Question: What is the estimated tax bill amount according to the document?
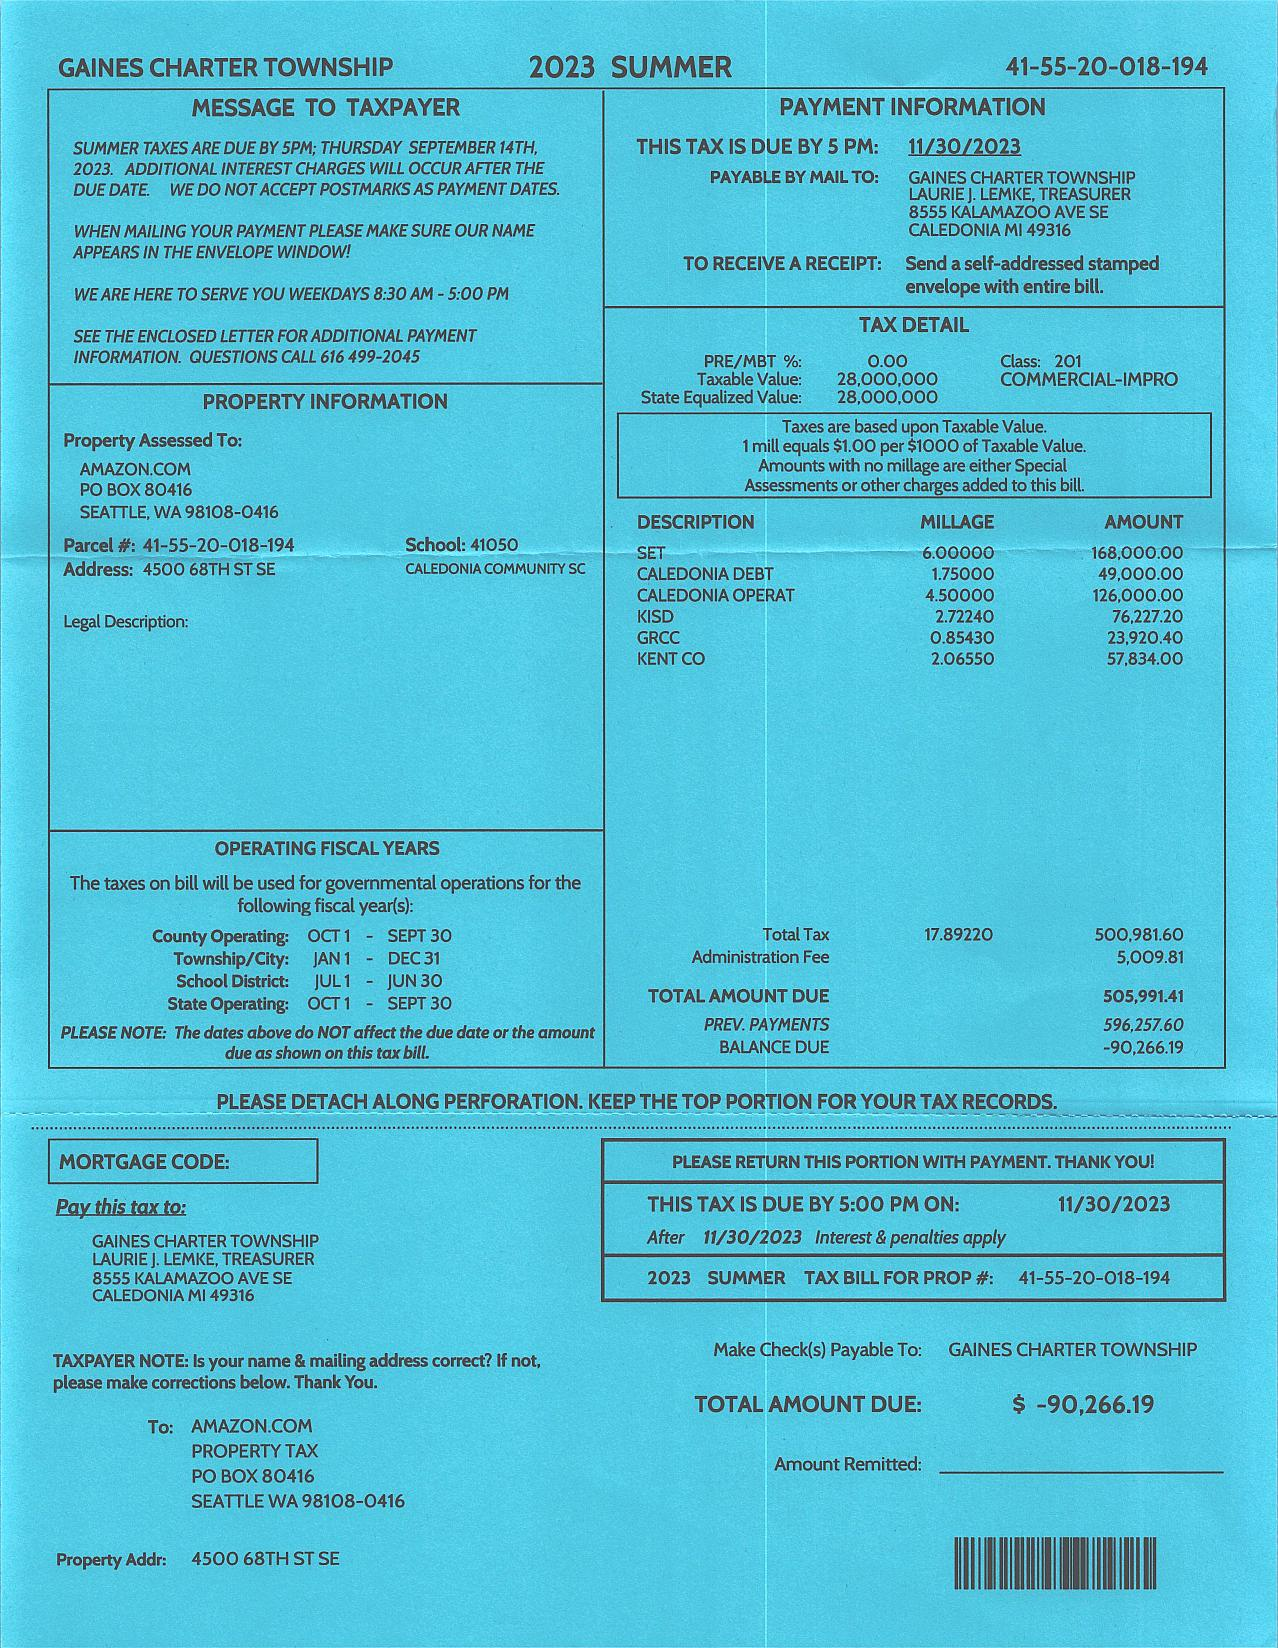
Answer: "505,991.41"